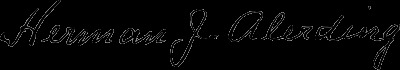
Signature of: herman joseph alerding